Question: Which state is mentioned in the document?
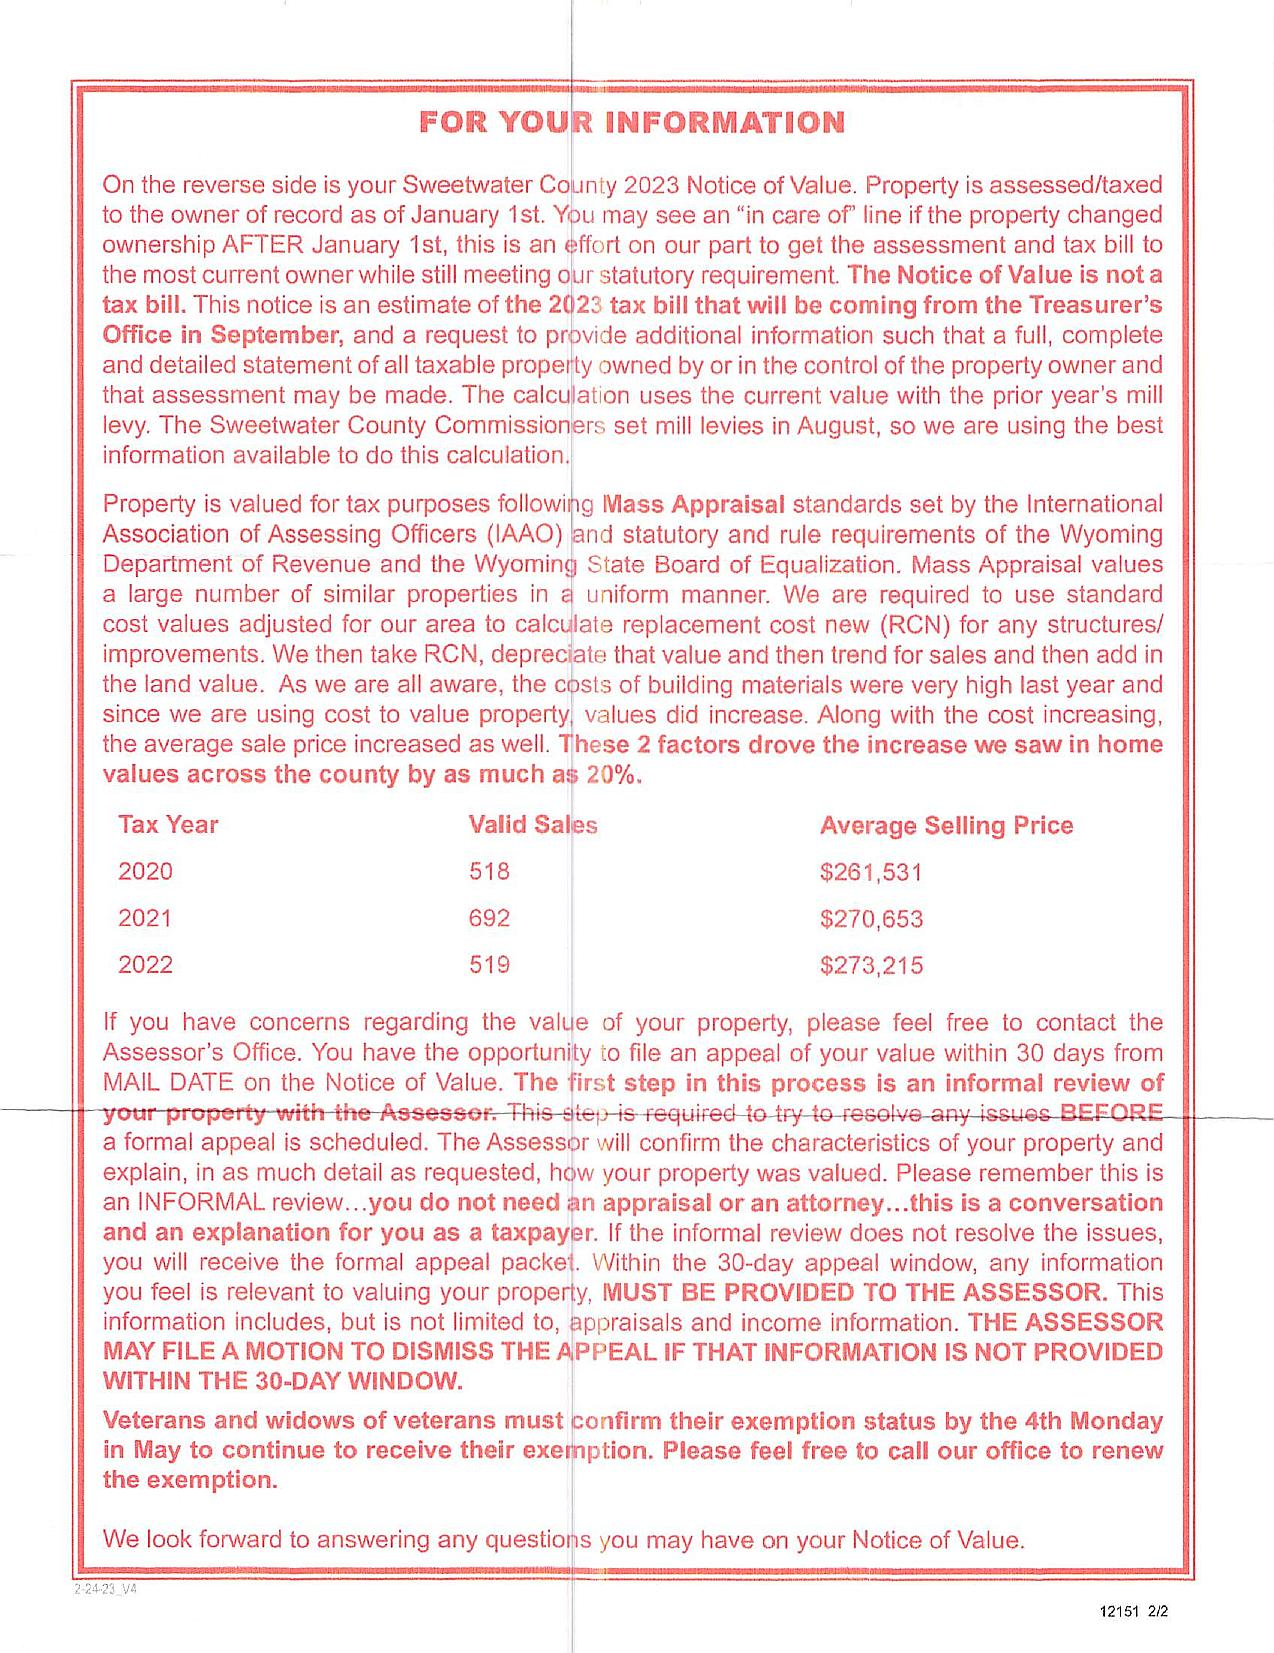
Answer: "Wyoming"